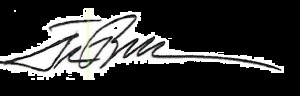
Signature of: steve bullock